Question: What is the appraised value of the property as recorded in the document?
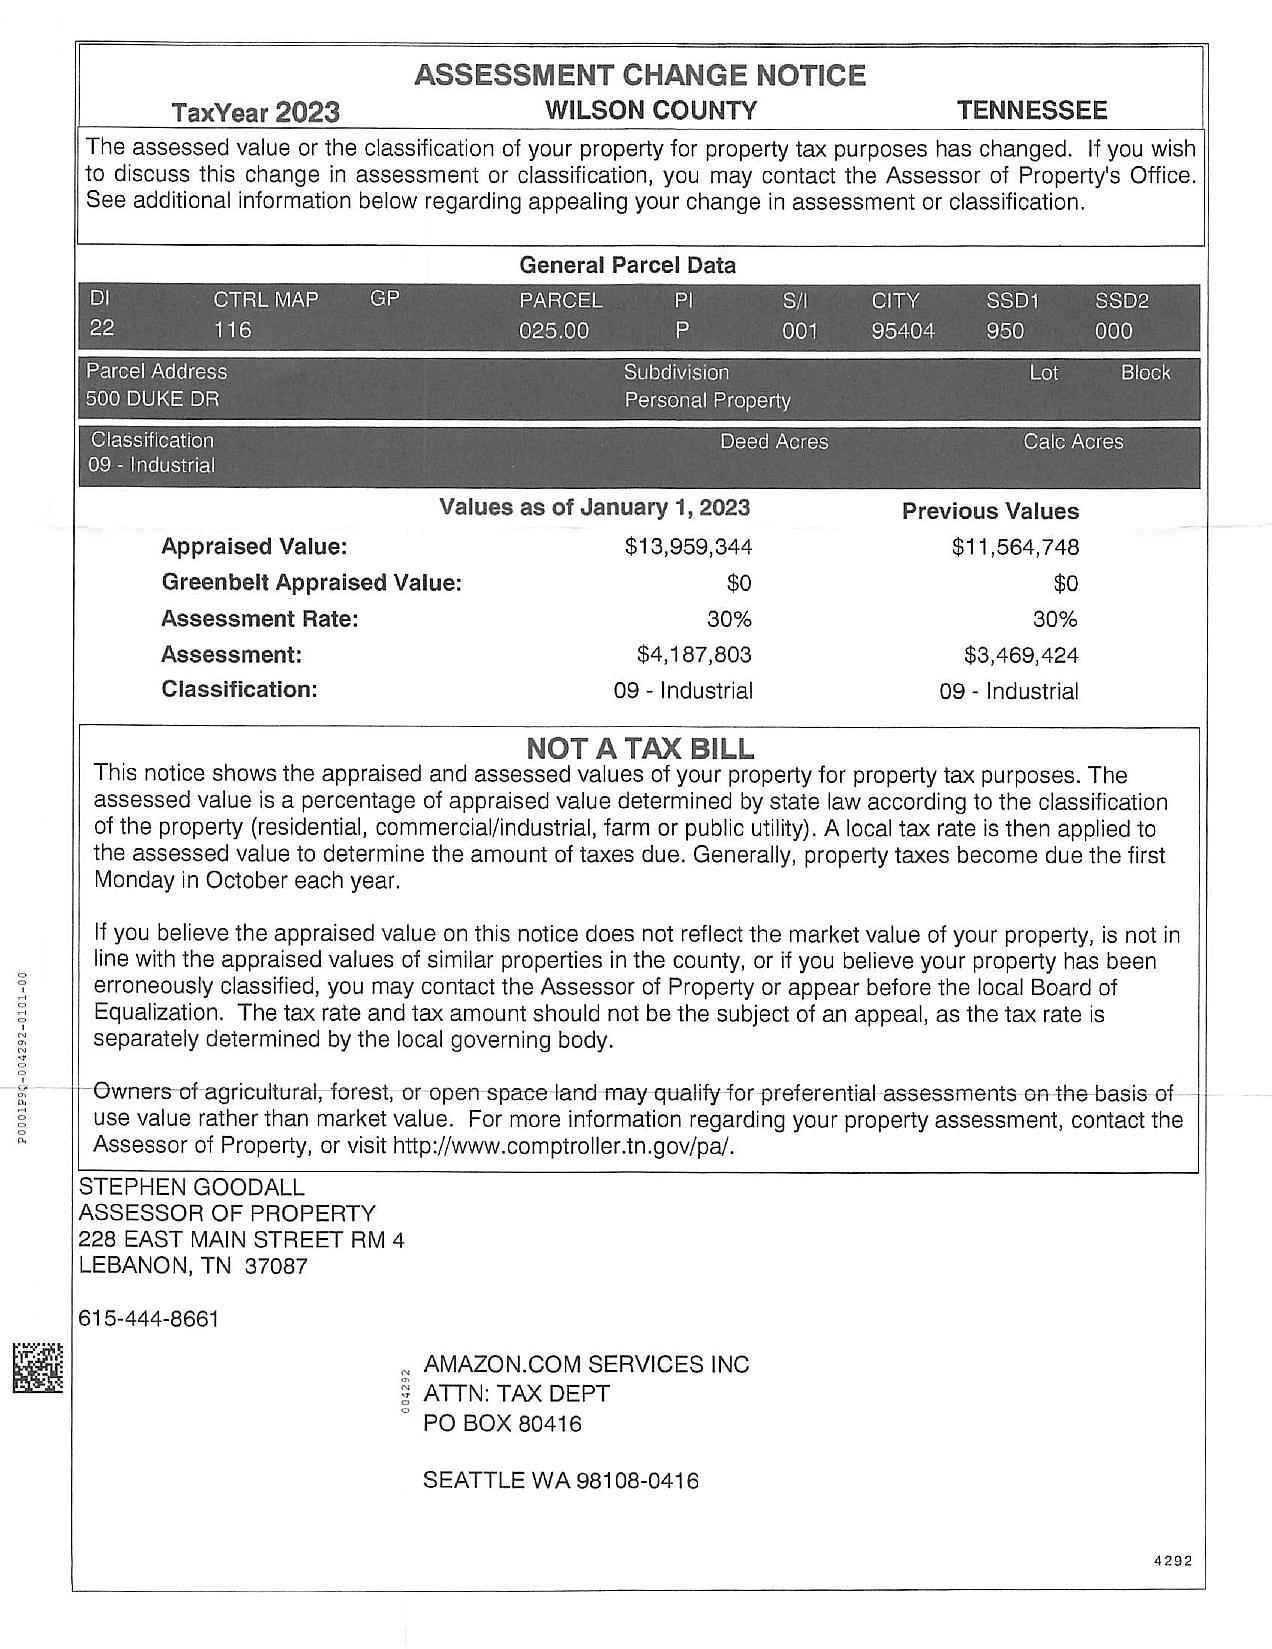
Answer: "$13,959,344 "